Question: What is the main concern?
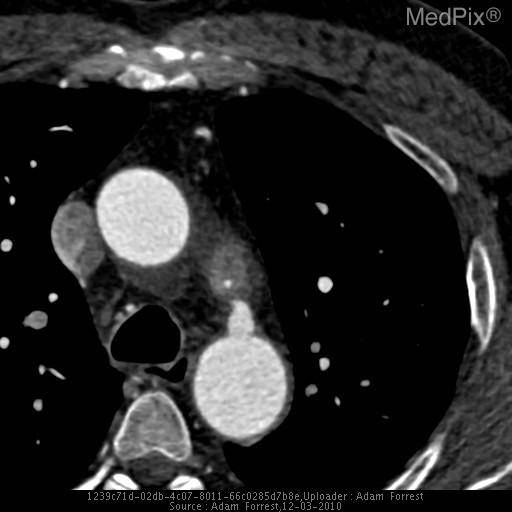
Answer: The findings suggest Cardiac-gated CTA images in multiple planes demonstrate a patent ductus arteriosus, shown by a small contrast-enhanced vessel connecting the descending aorta to the pulmonary artery. Patency of vessel is demonstrated by a jet of contrast spilling into the pulmonary artery at its connection with the ductus arteriosus.
Of note, you can see changes in the proximal descending aortic wall indicative of this patient's stable aneurysm/dissection.. Multiplanar reformat cardiac-gated CT aortic angiogram in the axial plane demonstrates a vessel with intra-arterial contrast projecting anteriorly from the descending aorta, distal to the takeoff of the left subclavian artery. There also appears to be a small amount of contrast within the adjacent pulmonary artery.. The patient might have a history of 56 y.o. man, a commercial airline pilot, presented with with acute onset of severe chest pain, radiating to the back.
PMH: HTN, HLP, Type B (descending aorta) thoracic aortic dissection
FamHx: noncontributory
Meds: Metoprolol, Amlodipine, HCTZ, Atorvastatin, Omeprazole
Allergies: NKDA.